Question: What are the imaging findings?
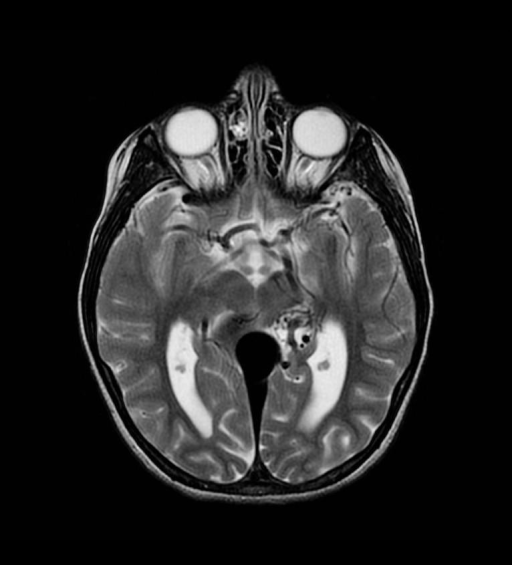
Answer: The imaging shows Chest radiograph demonstrates branching opacity in a bronchovascular distribution in the right middle lobe.
Review of prior imaging demonstrates presence of a Vein of Galen Malformation (VOM) with recent embolization treatment with Onyx. Multiple serpentine flow voids seen on MRI. Angiogram confirms shunting from multiple feeders into a dilated Vein of Galen, draining into an enlarged straight sinus. Focal aneurysmal dilation in the region of the Vein of Galen.